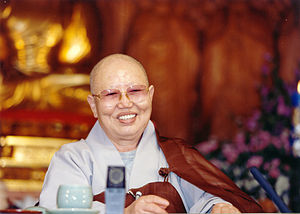
English: Daehaeng Kun Sunim during a Dharma talkDeutsch: Daehaeng Kun Sunim